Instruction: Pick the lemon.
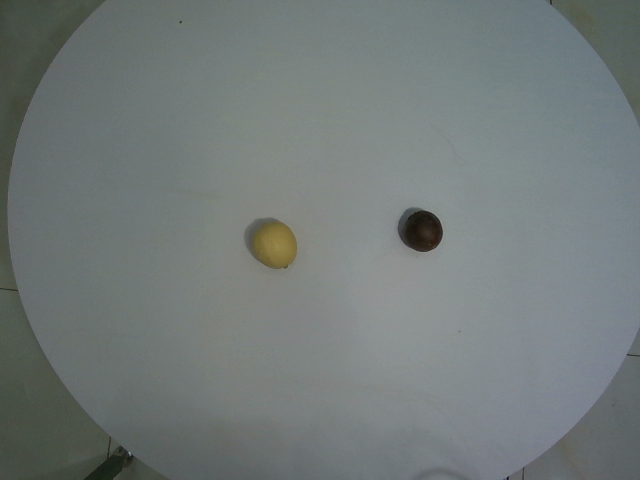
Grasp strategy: vertical